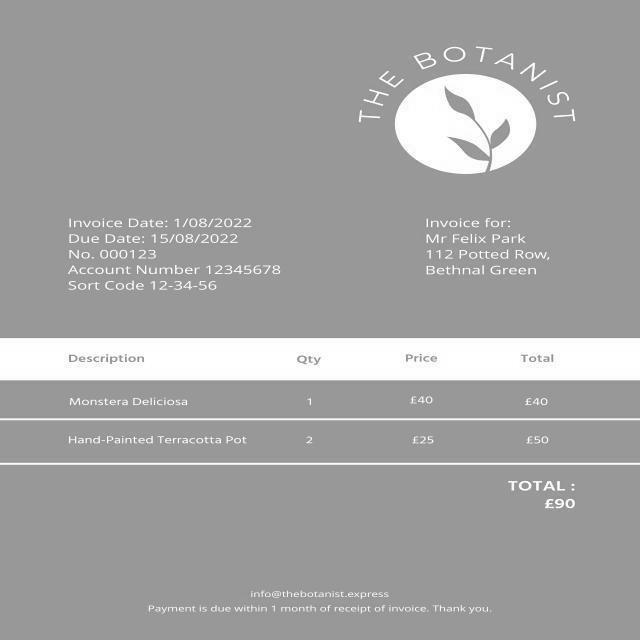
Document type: Invoice